Question: What is the potential diagnosis?
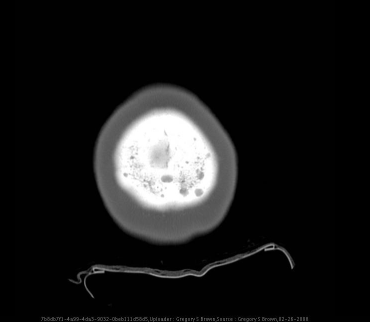
Answer: The possible diagnosis includes Multiple Myeloma
Osteolytic Metastatic Carcinoma
Hyperparathyroidism.